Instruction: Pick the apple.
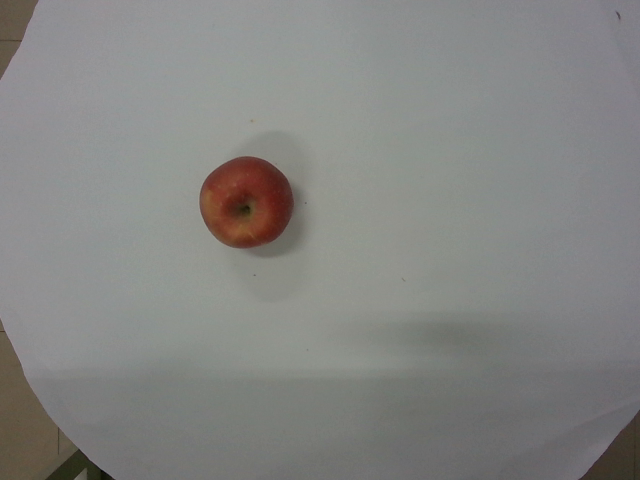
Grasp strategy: vertical